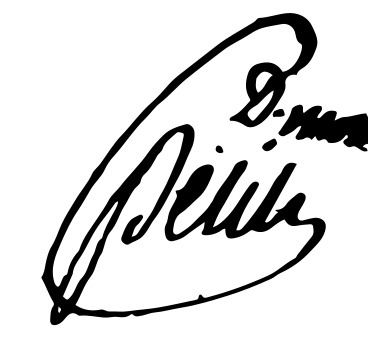
Signature of: marc antoine petit